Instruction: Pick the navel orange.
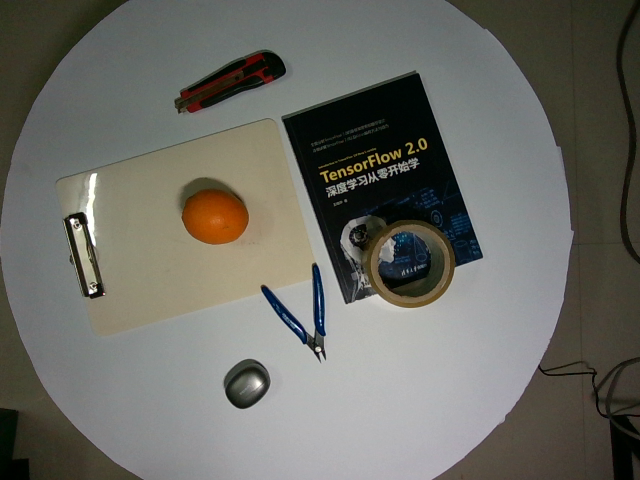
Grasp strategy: vertical